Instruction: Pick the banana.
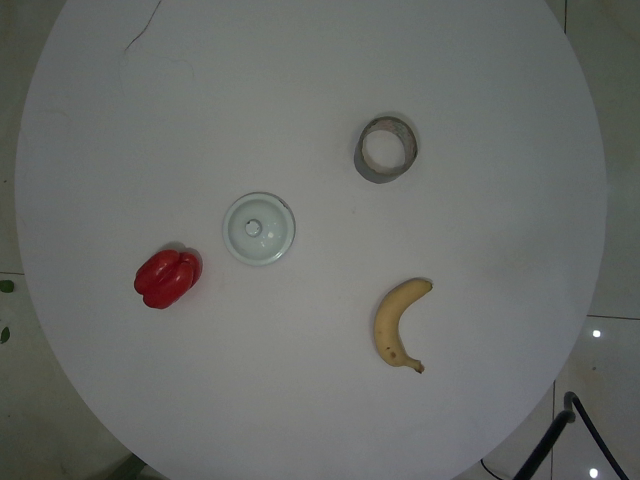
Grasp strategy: vertical